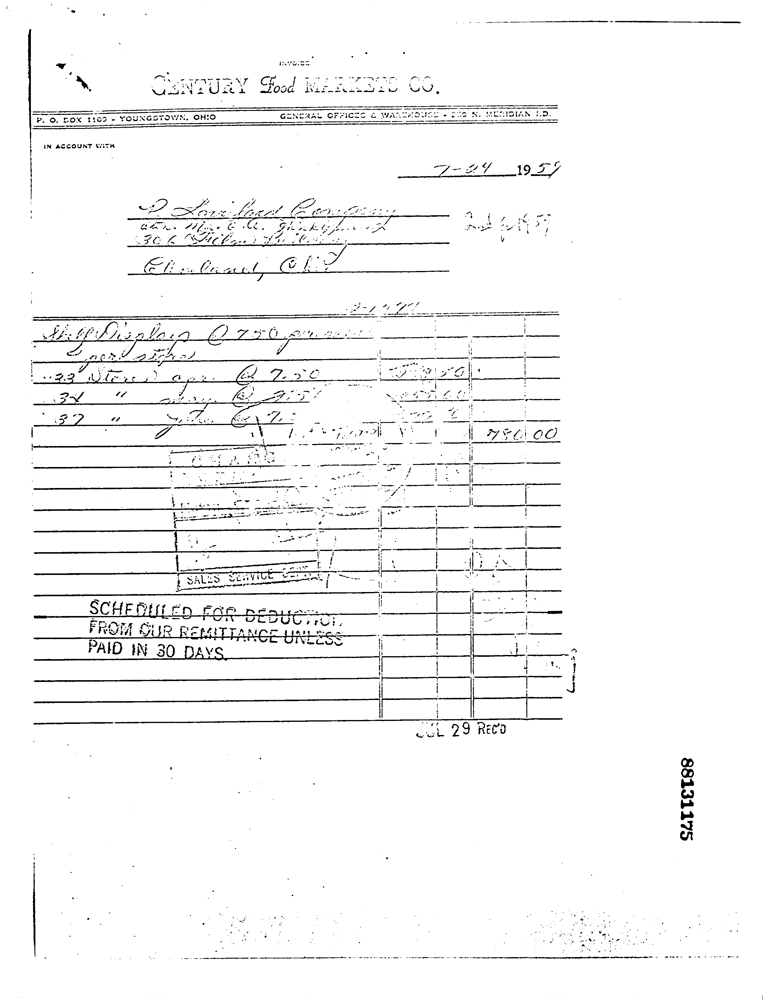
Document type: Invoice